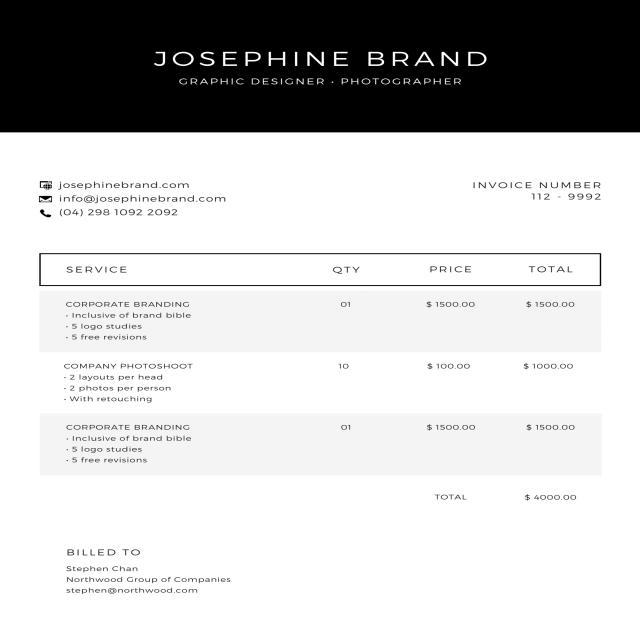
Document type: Invoice